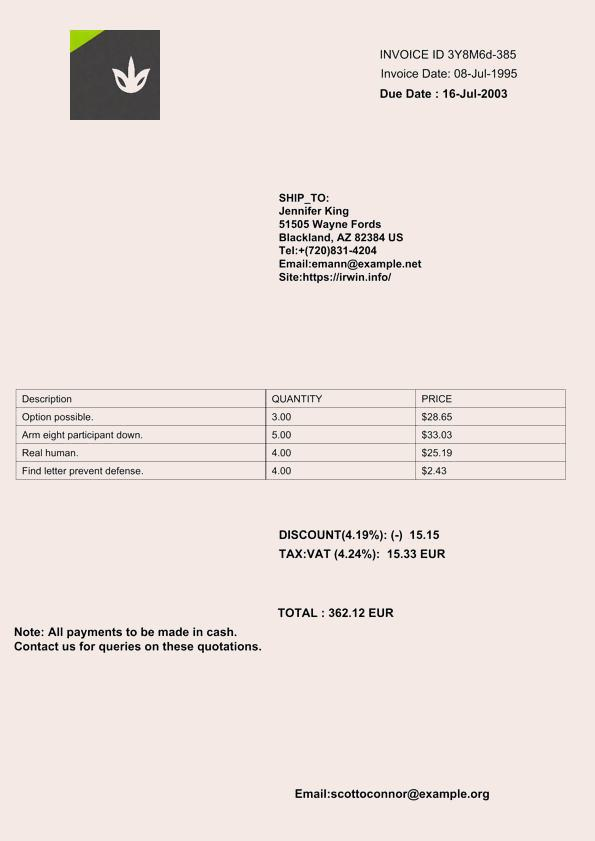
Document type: Invoice